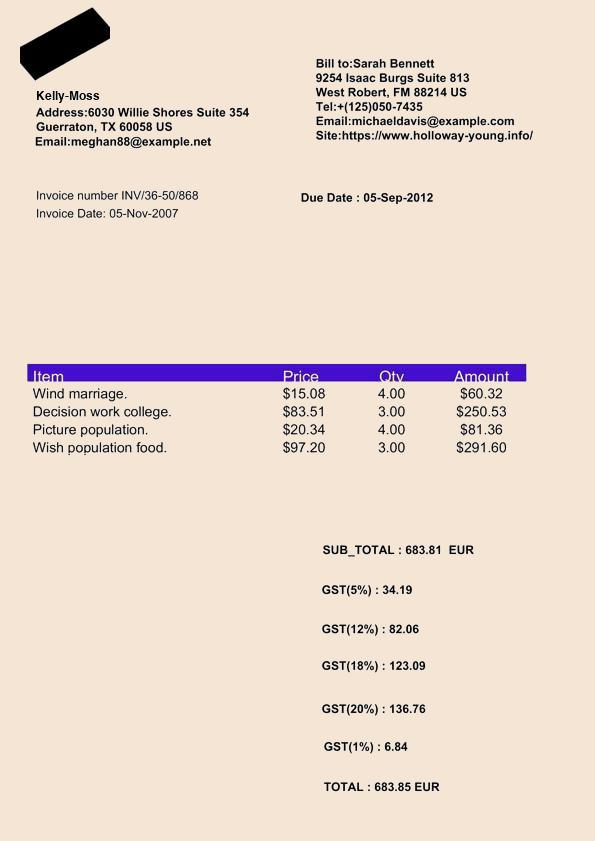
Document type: Invoice